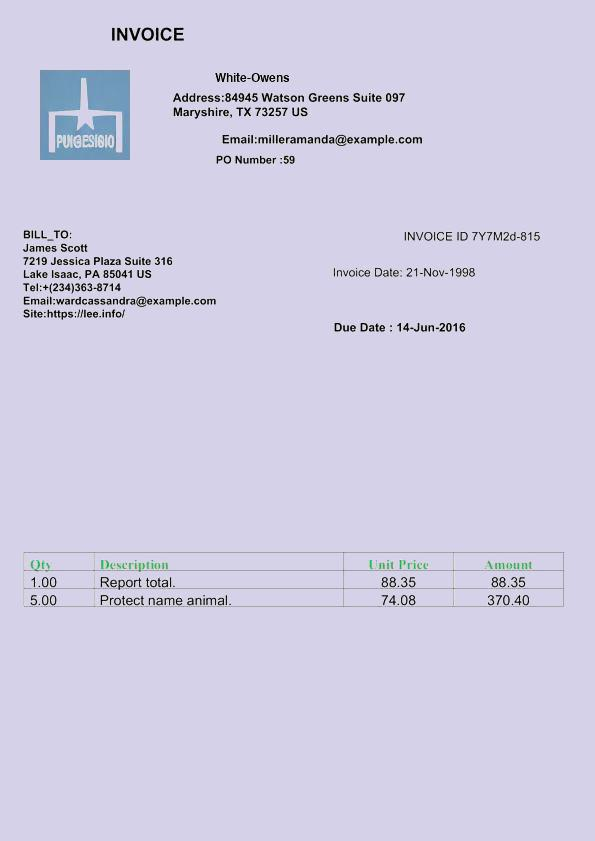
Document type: Invoice